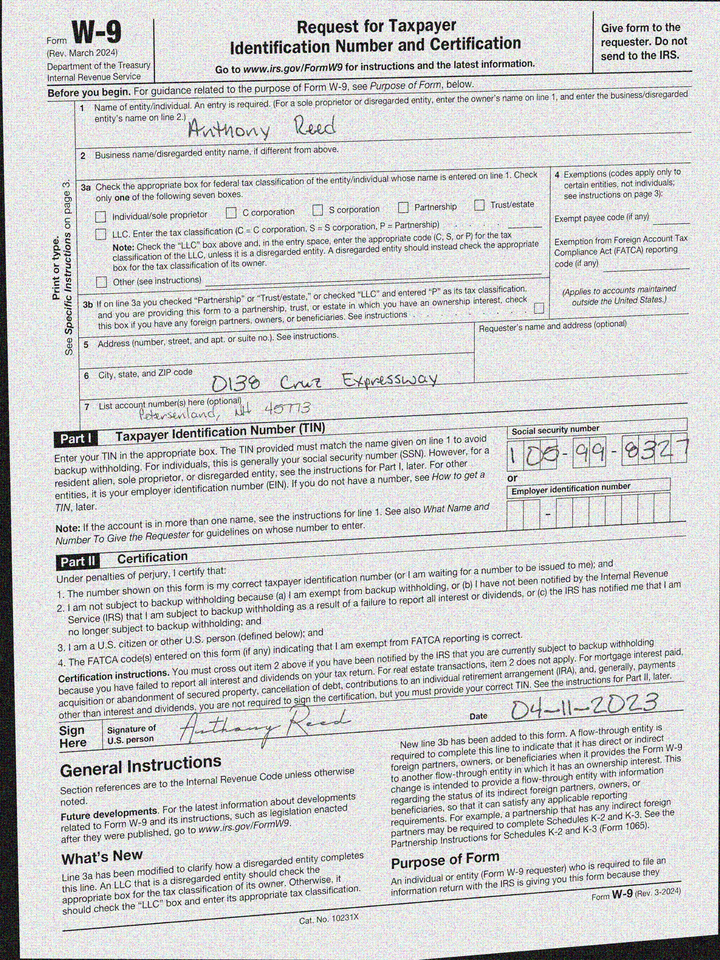
adr1: 0138 Cruz Expressway
adr2: Petersenland, NH 45773
cbx: no
ssn: 105998327
enm: Anthony Reed
sdt: 04-11-2023